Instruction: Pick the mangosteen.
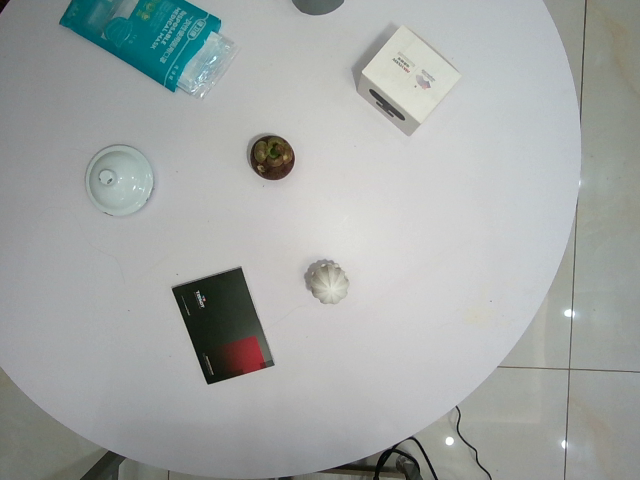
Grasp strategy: vertical